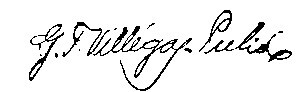
Signature of: guillermo tell villegas pulido